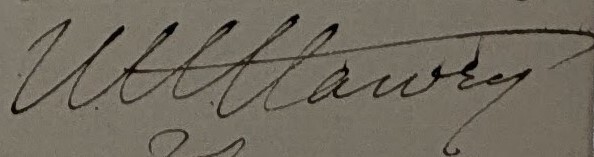
Signature of: william h harvey